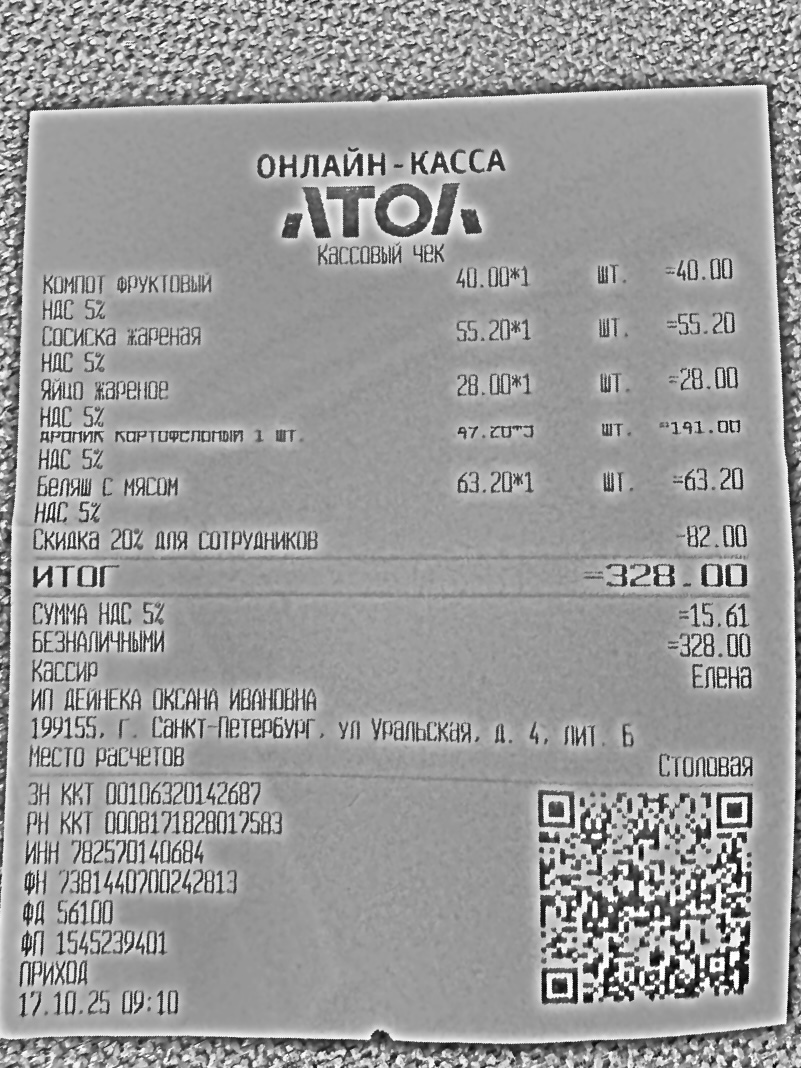
Продавец: ИП ДЕЙНЕКА ОКСАНА ИВАНОВНА
ИНН: 782570140684
Дата: 17.10.25
Товары: Компот фруктовый; Сосиска жареная; Яйцо жареное; Драник картофельный 1 шт.; Беляш с мясом; Скидка 20% для сотрудников
Количество: 1; 1; 1; 3; 1; не указано
Цена: 40.00; 55.20; 28.00; 47.20; 63.20; не указано
Сумма: 40.00; 55.20; 28.00; 141.60; 63.20; -82.00
Итого: 328.00